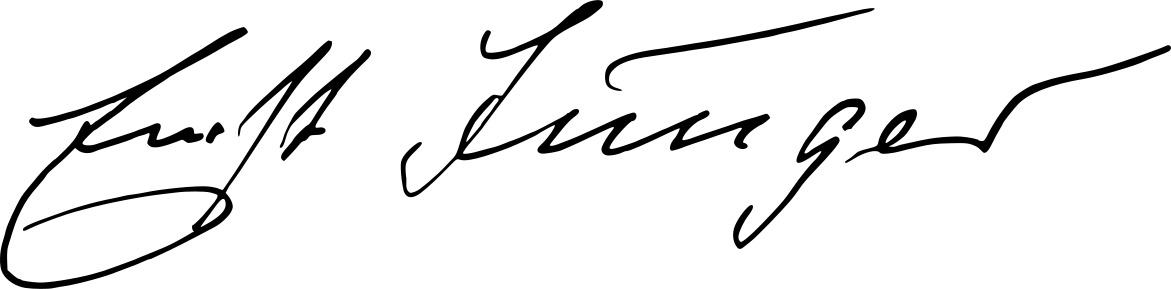
Signature of: ernst jünger